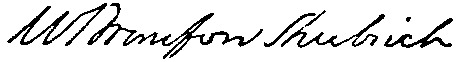
Signature of: william shubrick